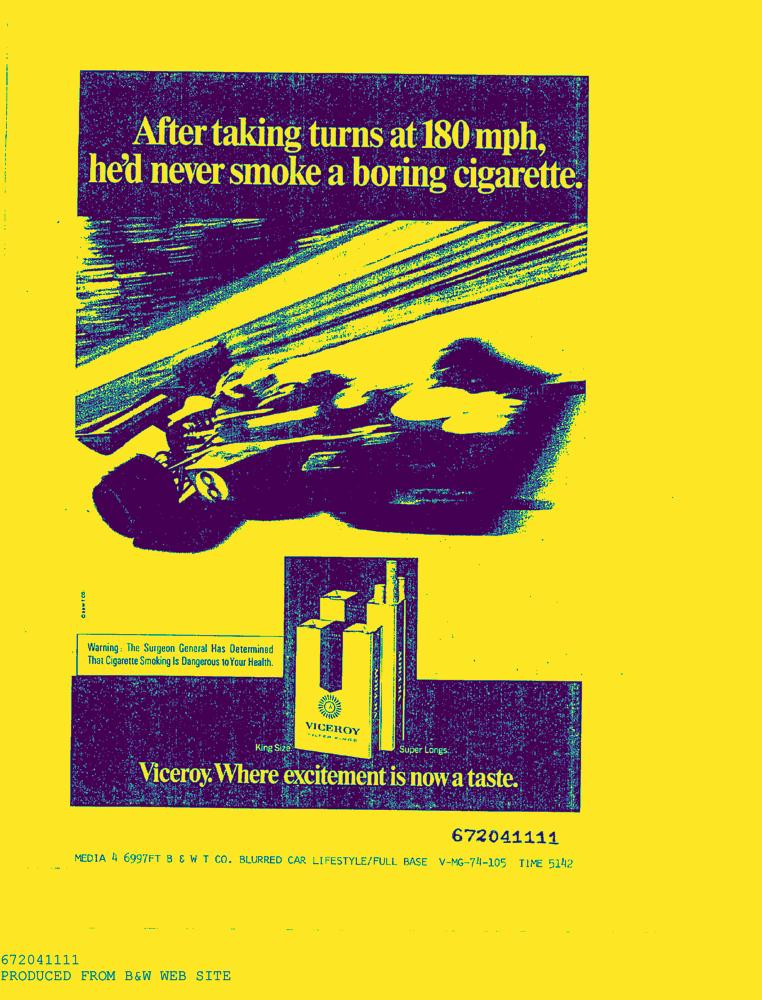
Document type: AD